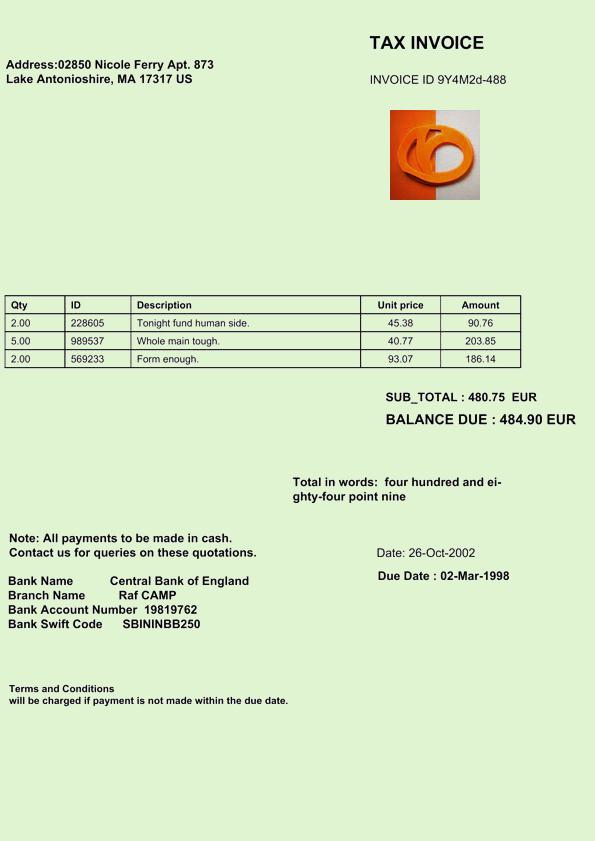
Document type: Invoice